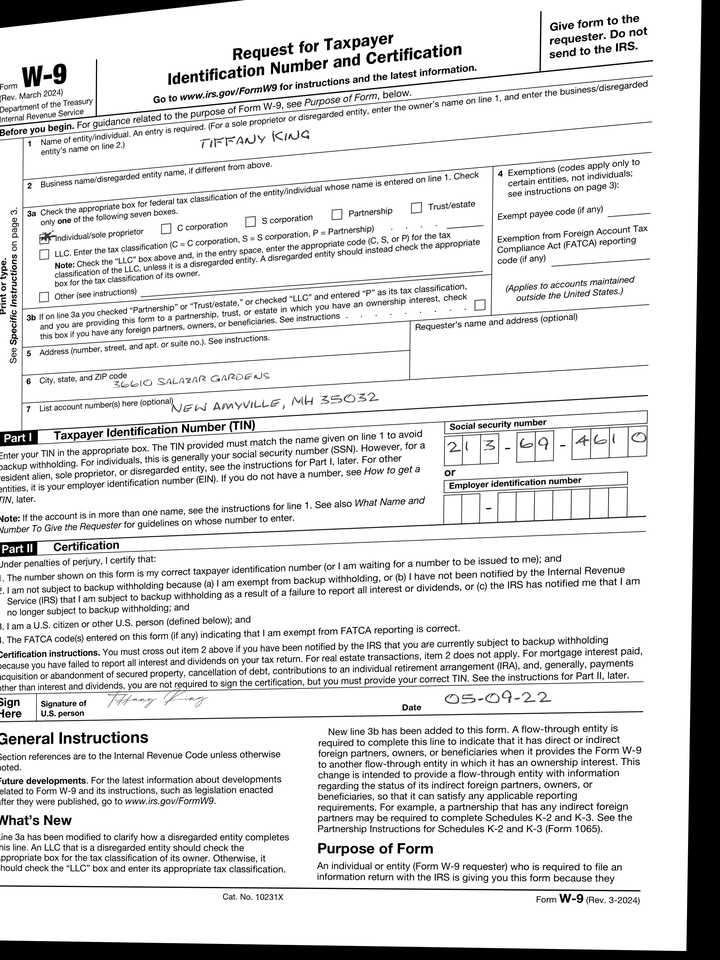
adr1: 36610 Salazar Gardens
adr2: New Amyville, MH 35032
cbx: yes
ssn: 213694610
enm: Tiffany King
sdt: 05-09-22